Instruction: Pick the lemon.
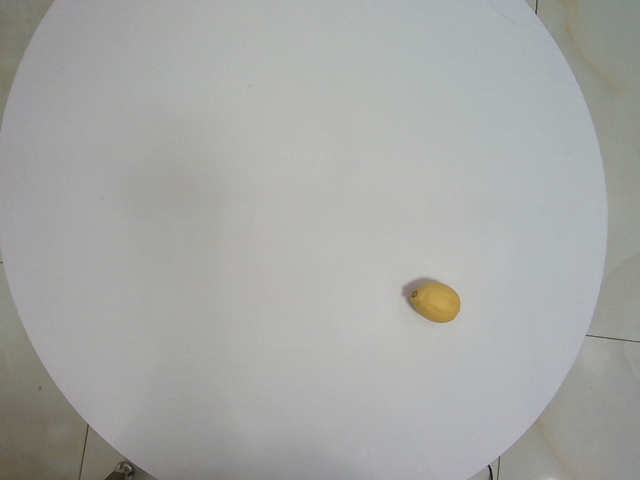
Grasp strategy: vertical